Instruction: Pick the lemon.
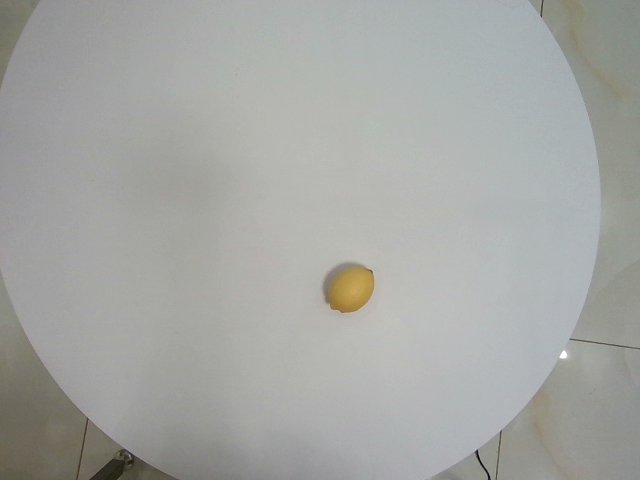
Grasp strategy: vertical